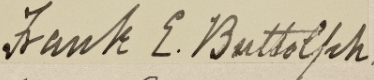
Signature of: frank e buttolph